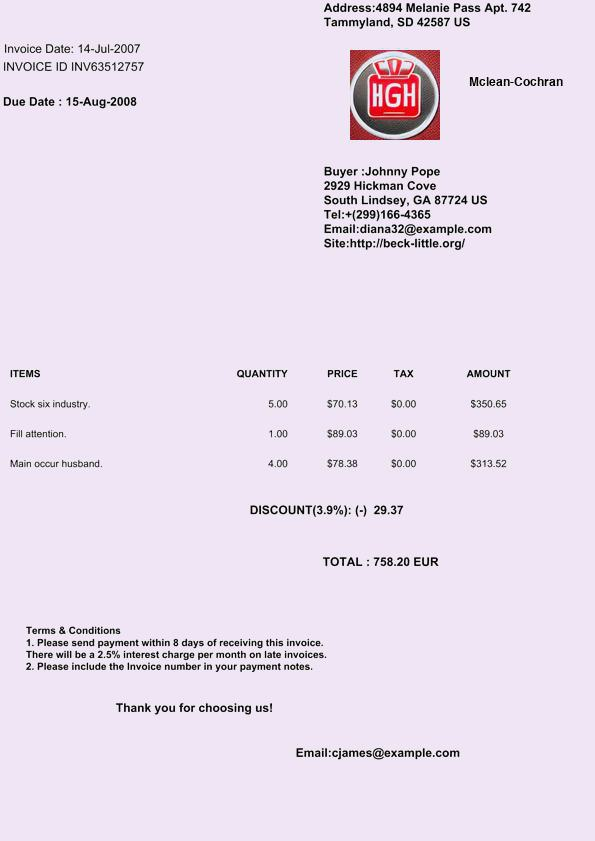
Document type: Invoice